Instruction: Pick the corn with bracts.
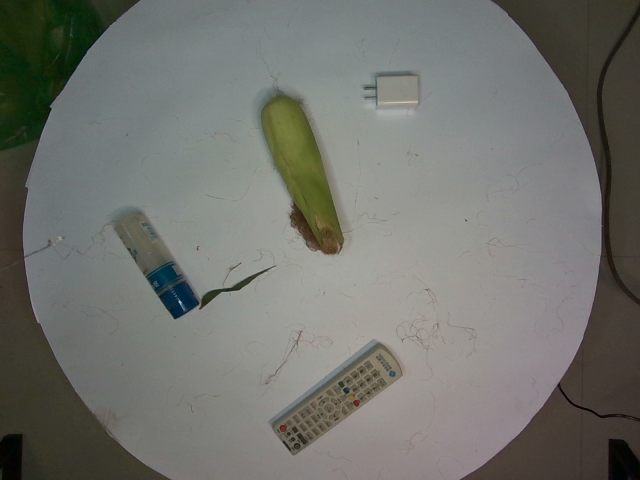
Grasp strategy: vertical